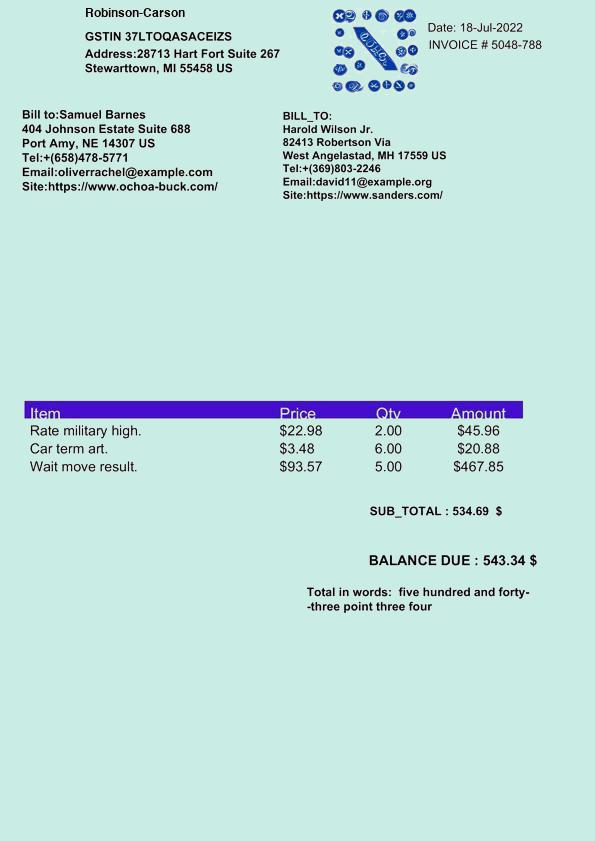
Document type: Invoice